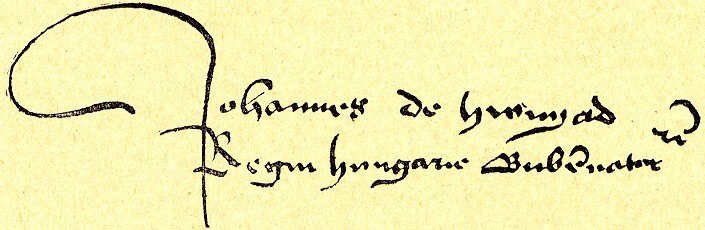
Signature of: john hunyadi